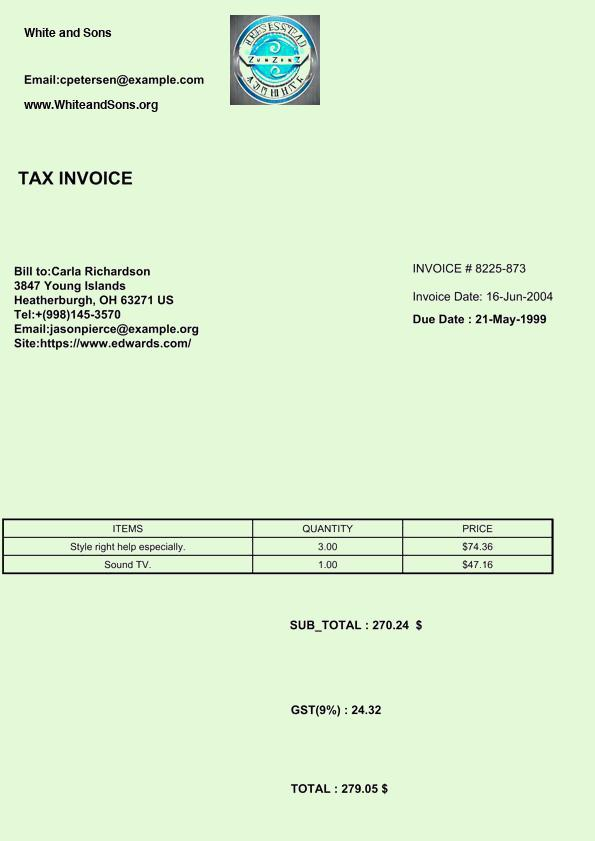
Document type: Invoice